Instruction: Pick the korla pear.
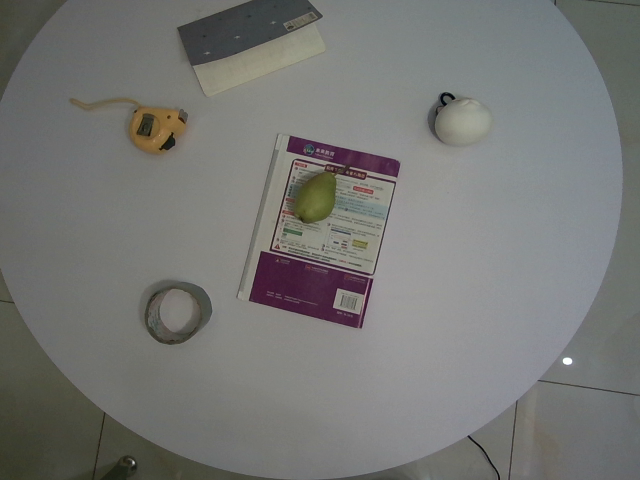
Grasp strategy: vertical